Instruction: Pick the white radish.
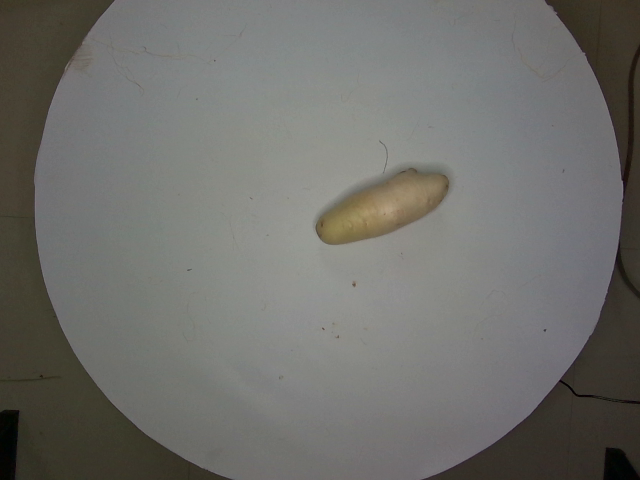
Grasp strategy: vertical